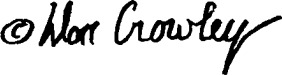
Signature of: don crowley